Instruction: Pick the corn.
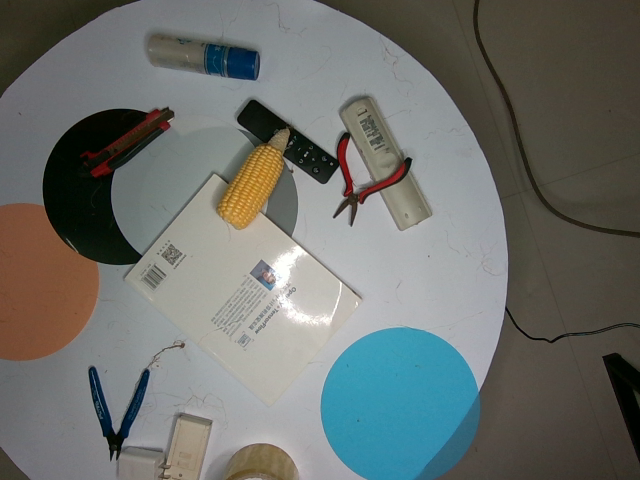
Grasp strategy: vertical